Question: What type of tax is indicated in the document, personal property or real estate?
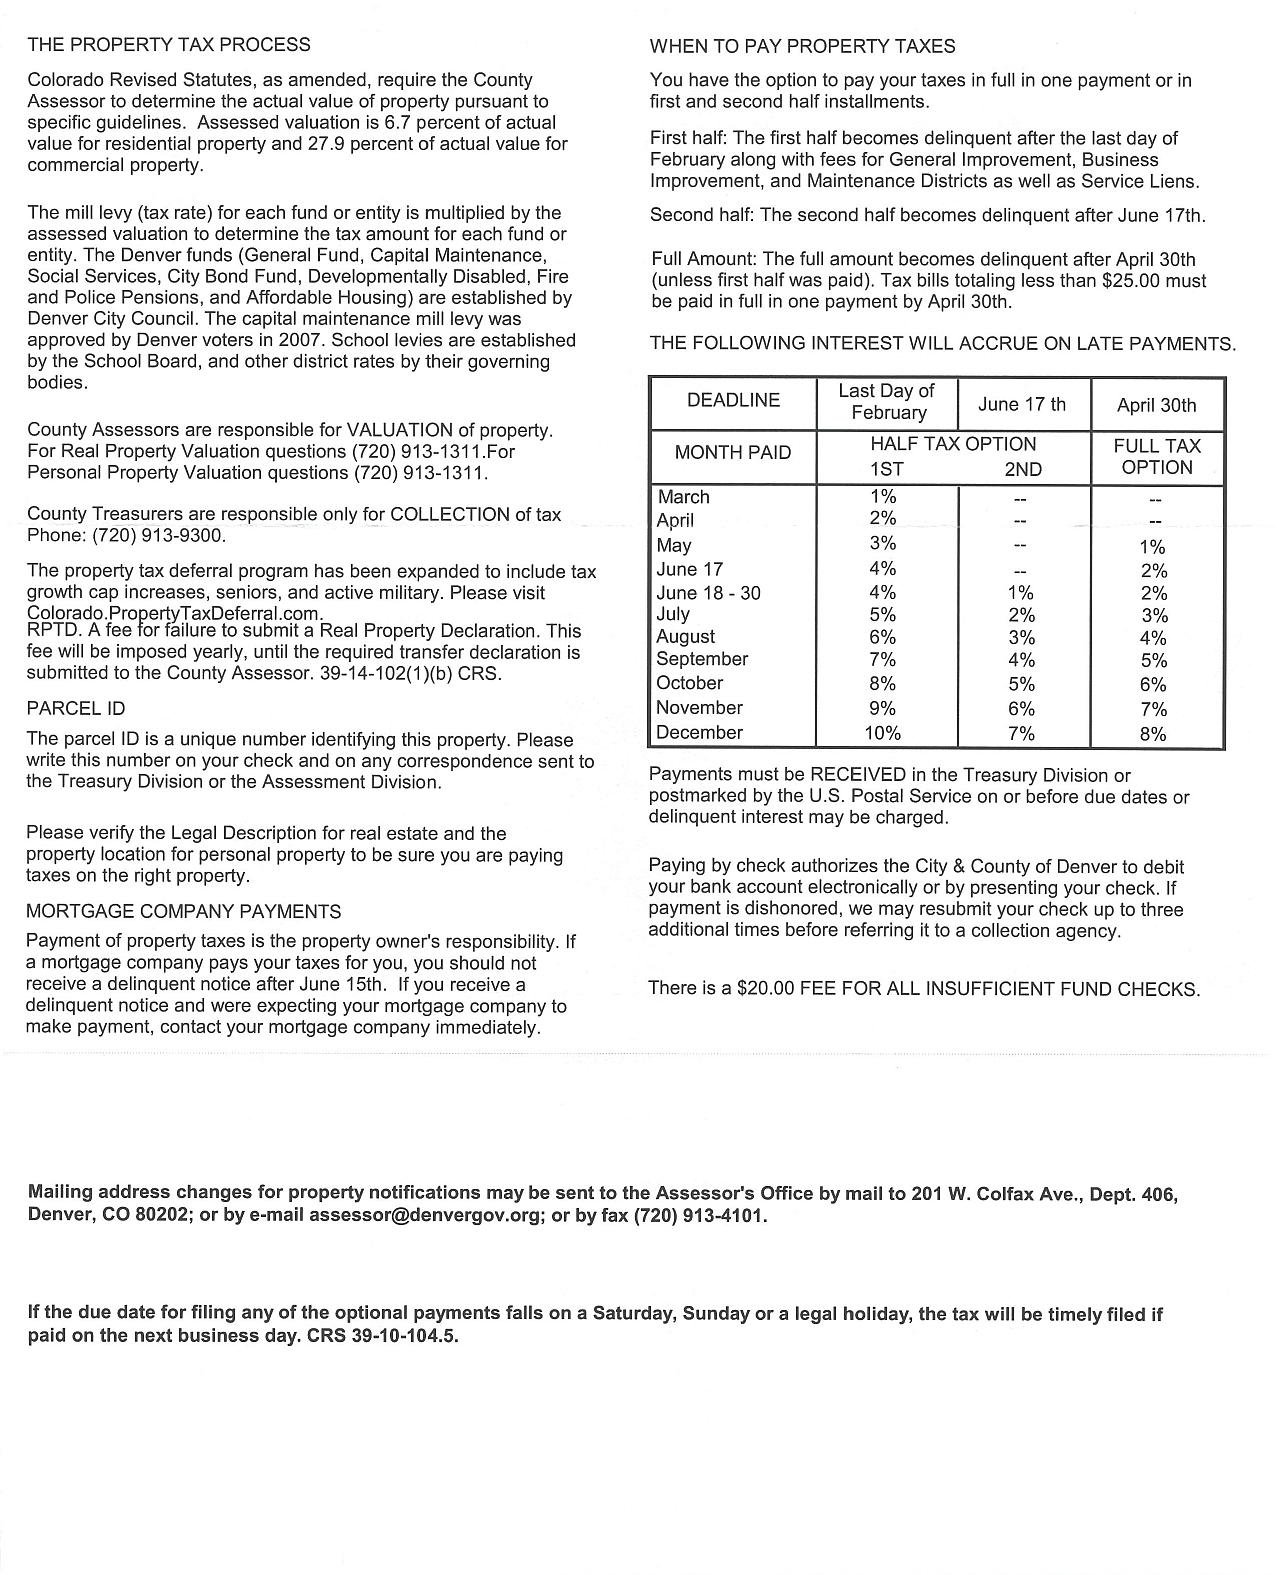
Answer: "Both Real Property and Personal Property"